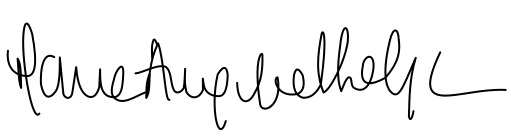
Signature of: maría ángela holguín